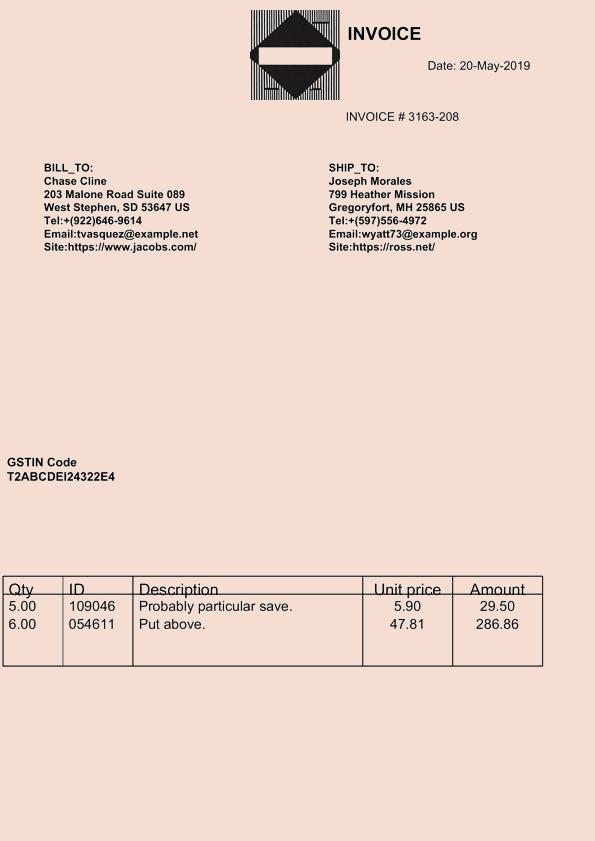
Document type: Invoice